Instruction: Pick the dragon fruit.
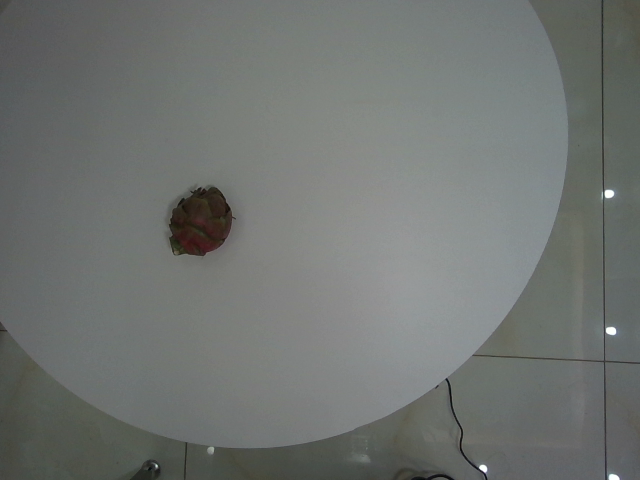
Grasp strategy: vertical